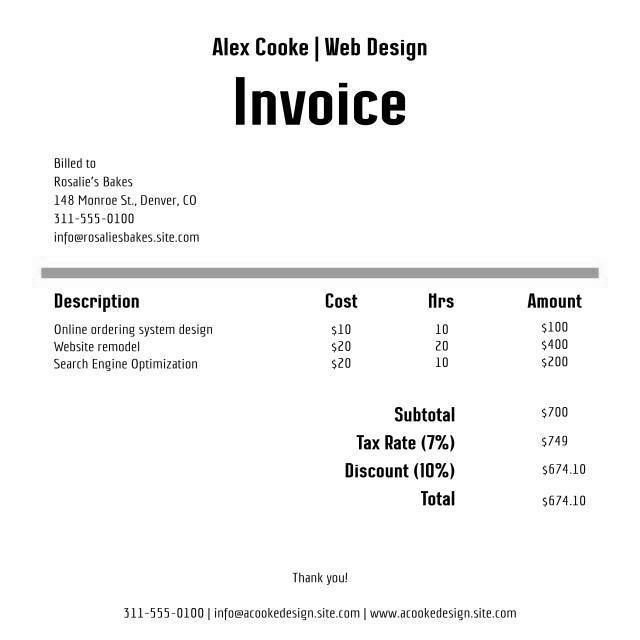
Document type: Invoice